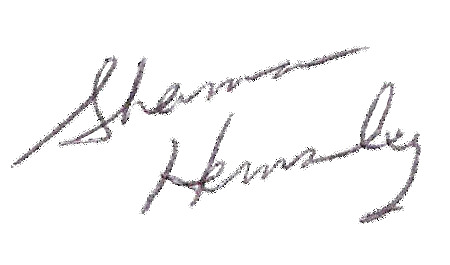
Signature of: sherman hemsley